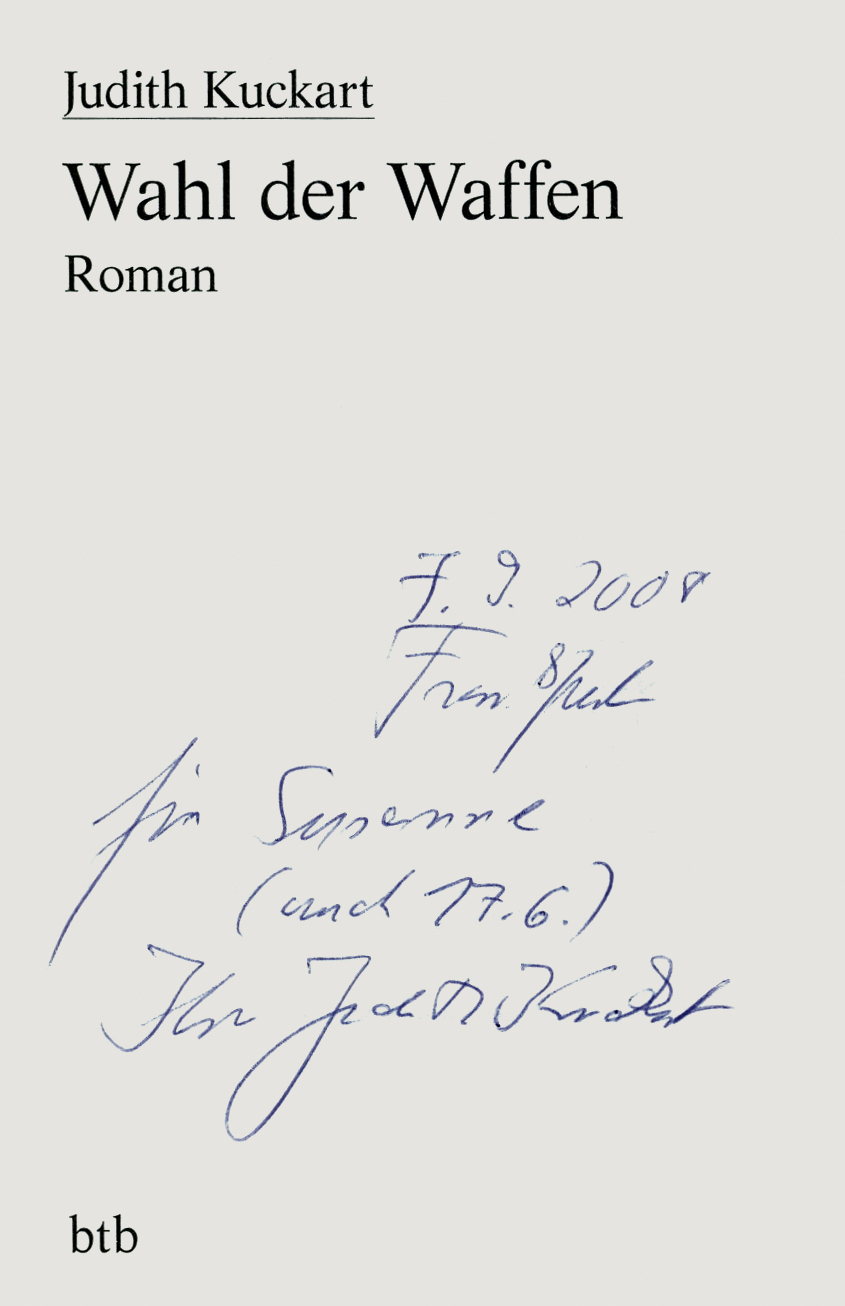
Signature of: judith kuckart